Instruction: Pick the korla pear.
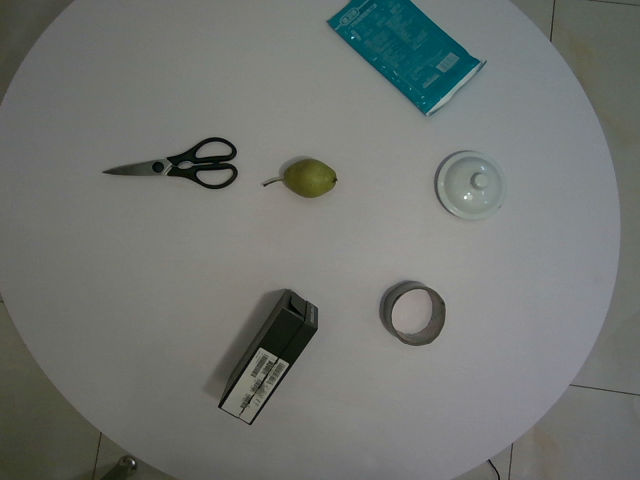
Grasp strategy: vertical